Question: What is the potential diagnosis?
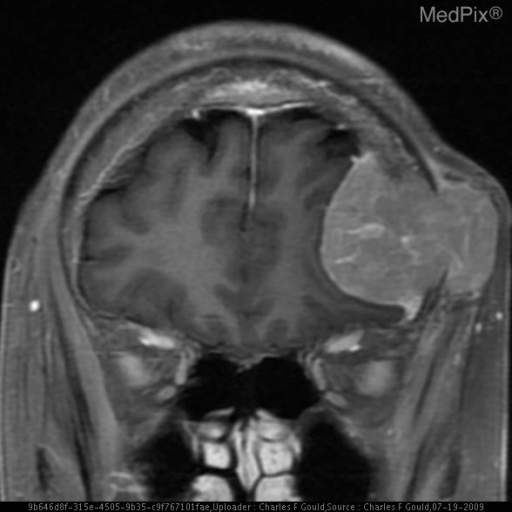
Answer: The possible diagnosis includes •  Surgical defect
•  Lytic metastasis
•  Hemangioma
•  Brown Tumor
•  Hemangiopericytoma
•  Meningioma (multiple or Meningiomatosis)
•  Multiple myeloma.